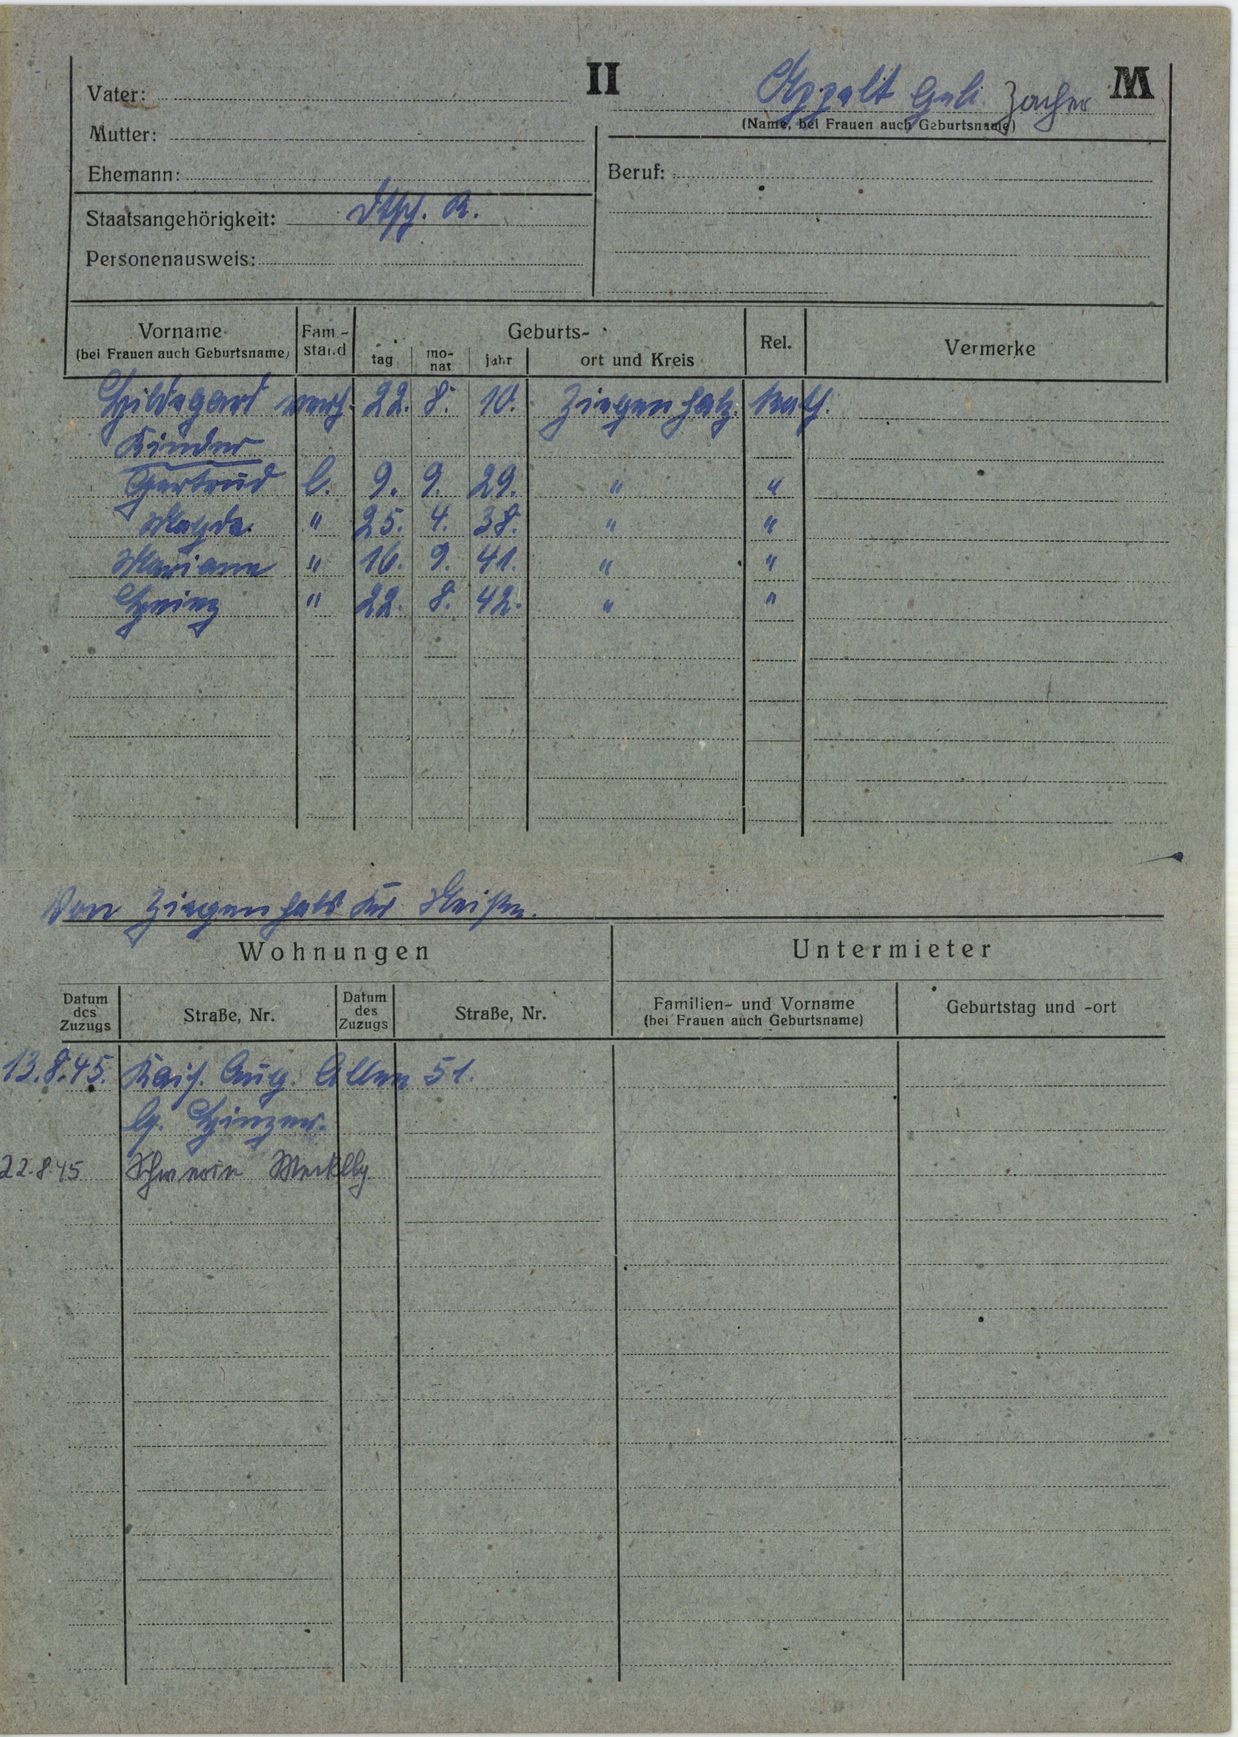
Appelt Geb. Zacher